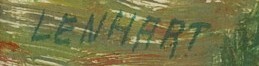
Signature of: jindřich lenhart